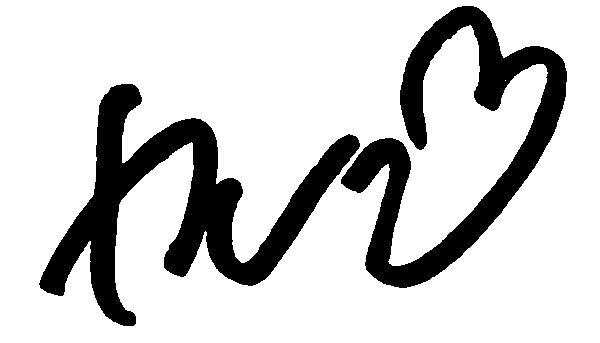
Signature of: lemon tanaka